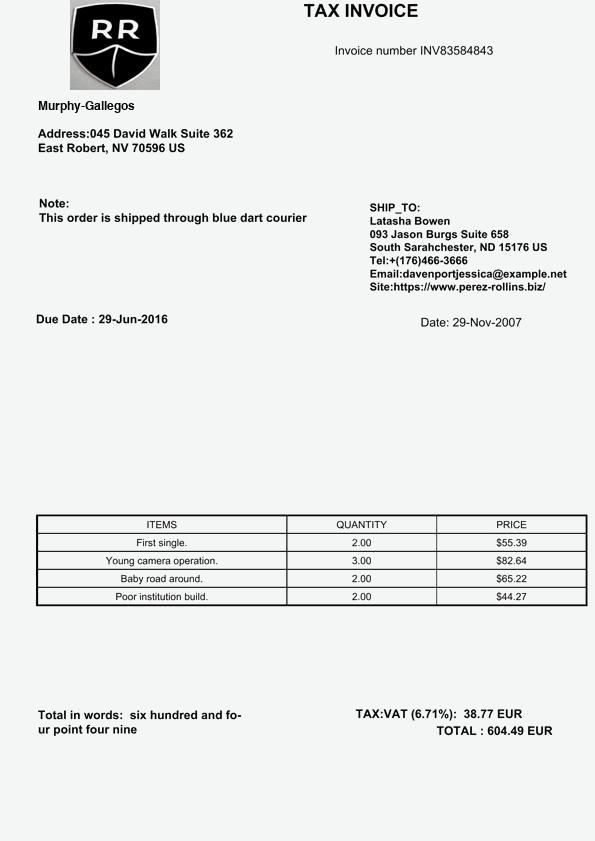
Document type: Invoice